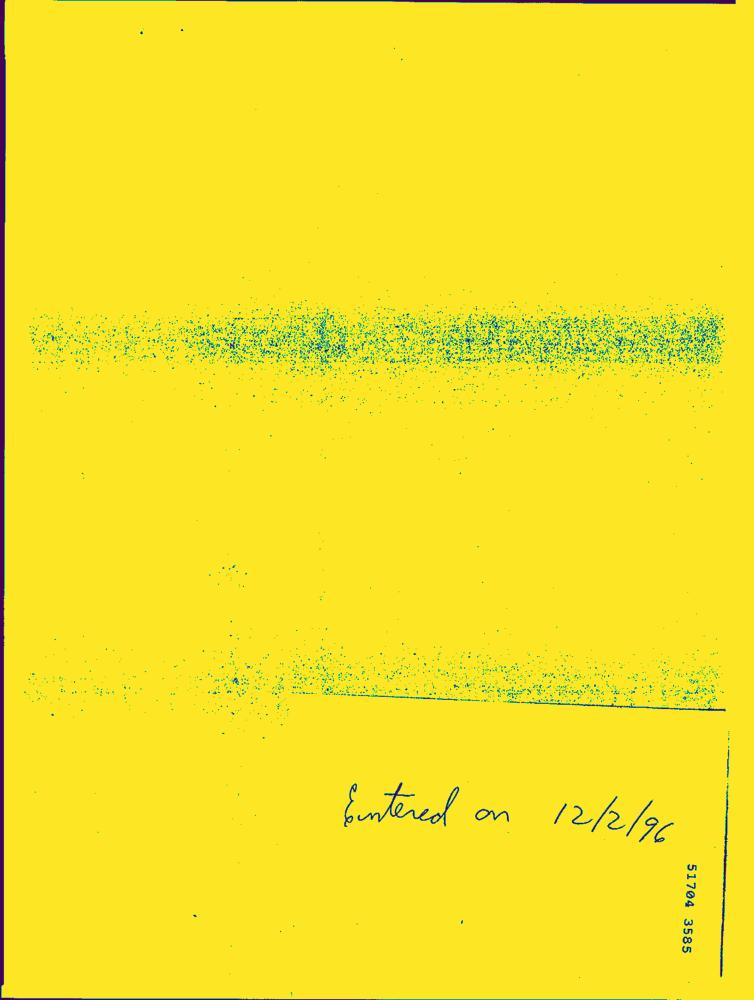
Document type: Hand-Written